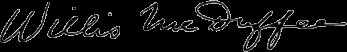
Signature of: willis mcduffee